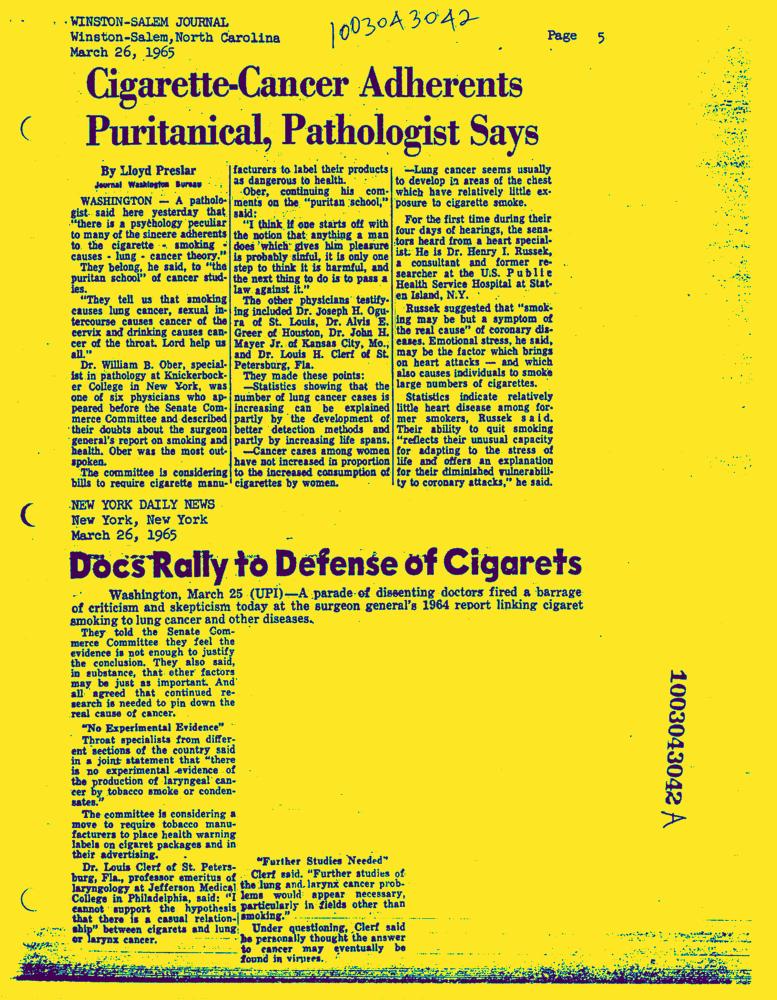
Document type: News-Article